Question: What do the imaging results show?
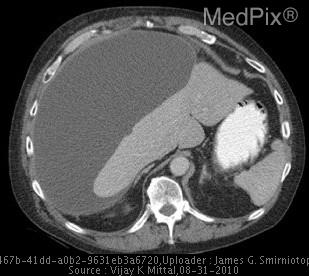
Answer: The imaging shows •  CT scan performed 9 days post cholecystectomy shows subcapsular fluid displacing the liver medially.

•  Hepatobiliary scan obtained one day after the above CT scan demonstrated progressive accumulation of radiotracer surrounding the right hepatic lobe and the dome of the liver.  This corresponds to the large collection seen on the CT scan of the abdomen.  The radiotracer flowed through a drain with a subsequent decrease in the activity surrounding the right hepatic lobe and the dome.

•  ERCP demonstrated extravasation of contrast originating from the cystic duct remnant.  The surgical clips did not ligate the cystic duct remnant and is responsible for causing the bile leak. CT shows subcapsular fluid displacing the liver medially.  The underlying liver parenchyma shows no acute disease processes..